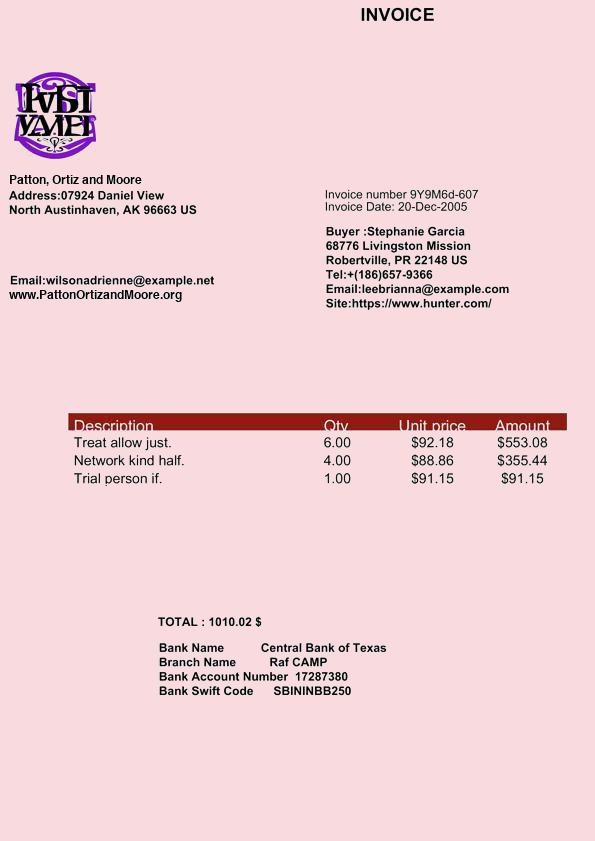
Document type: Invoice